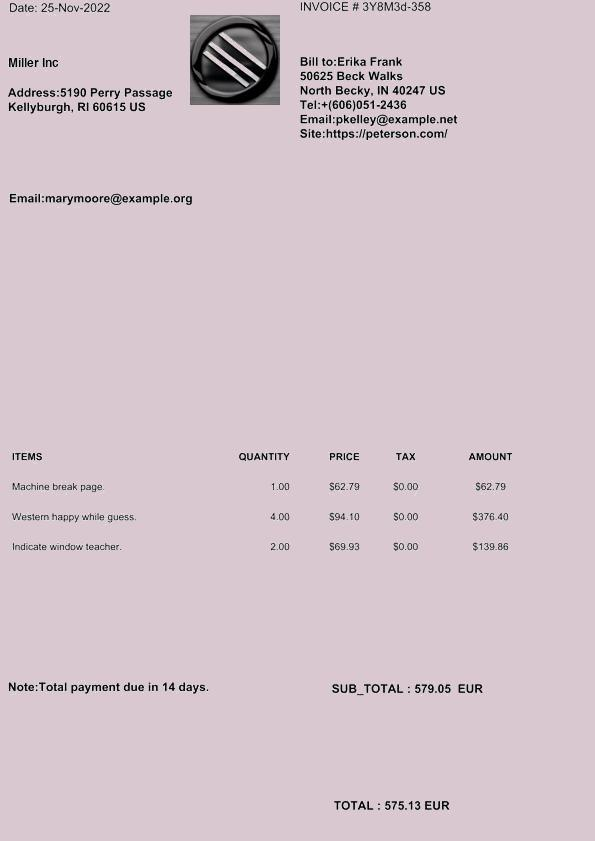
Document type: Invoice